Question: What is the mailing or notice date provided in the document?
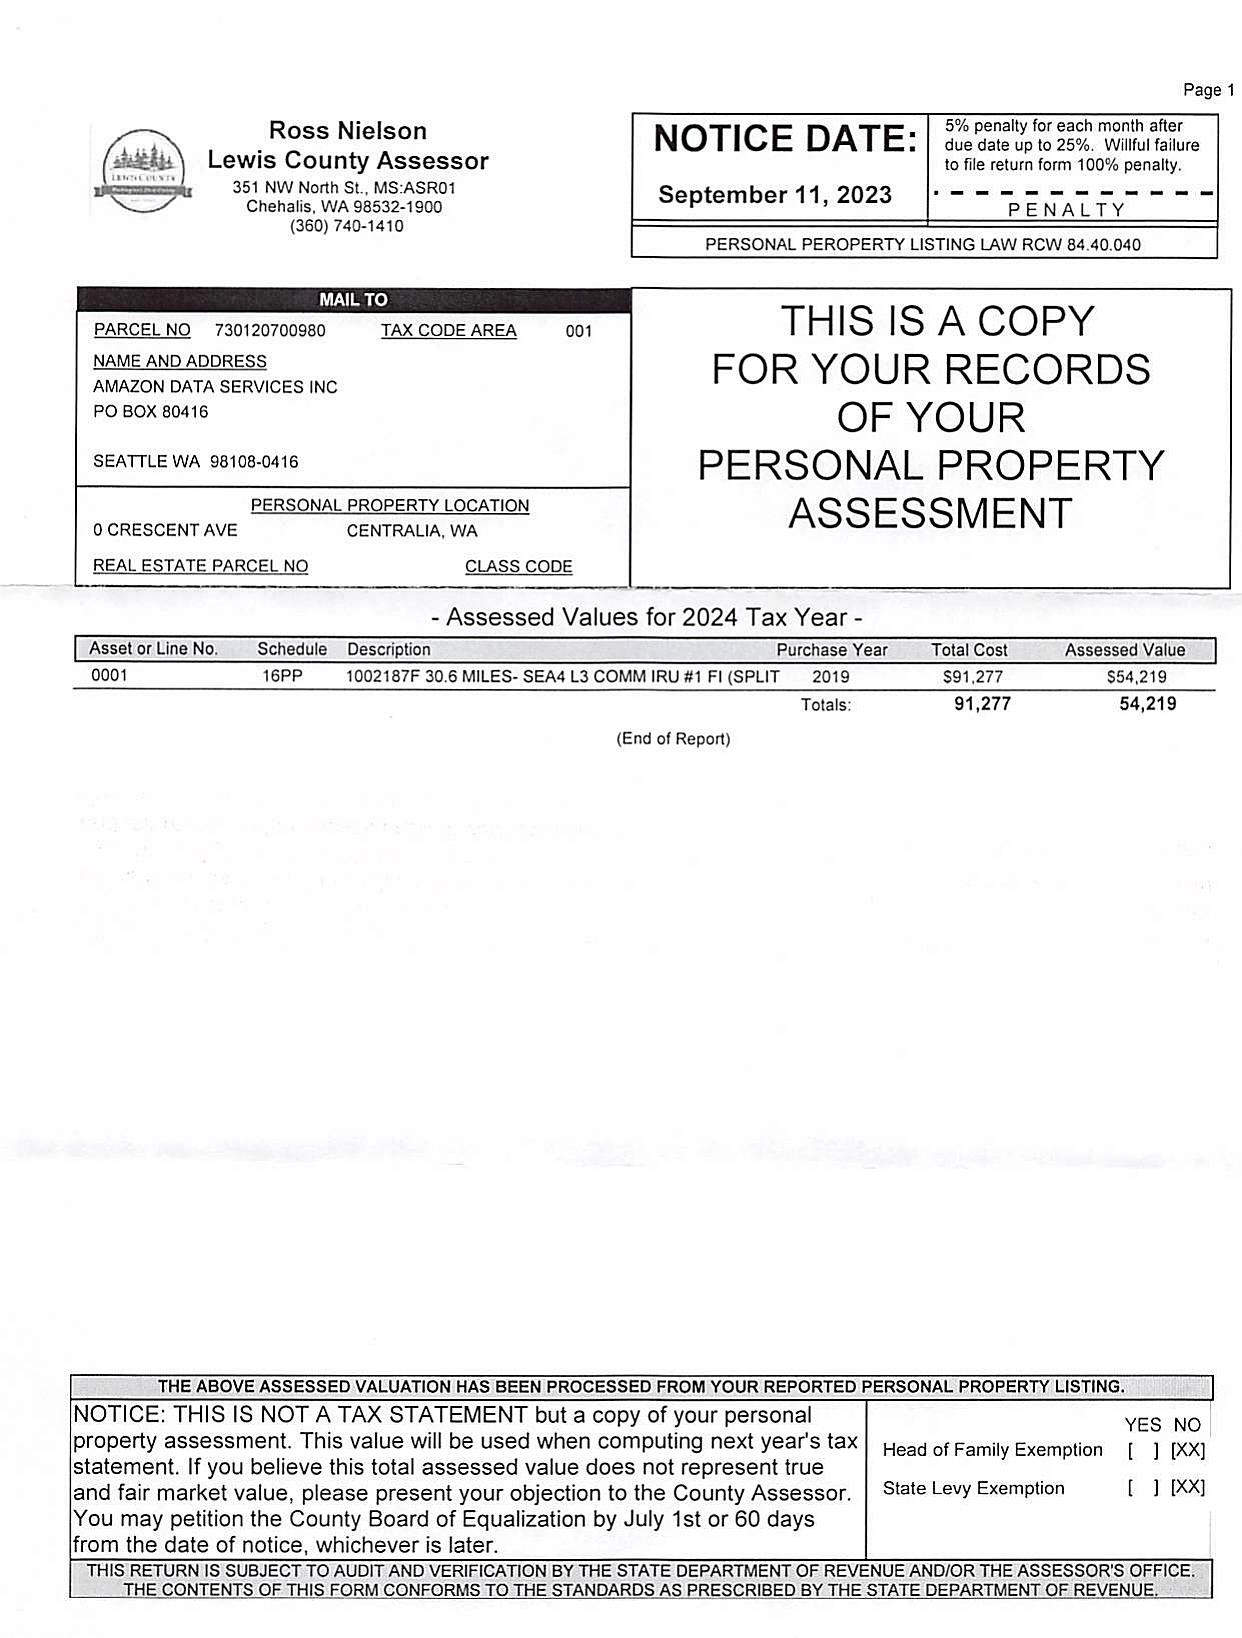
Answer: "11-Sep-23"